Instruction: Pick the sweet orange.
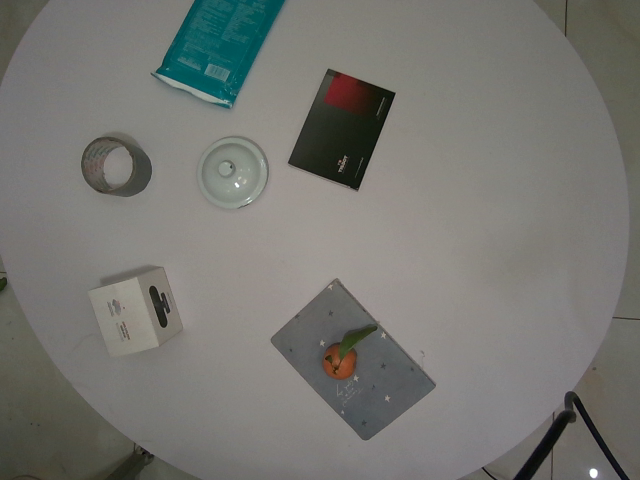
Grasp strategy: vertical